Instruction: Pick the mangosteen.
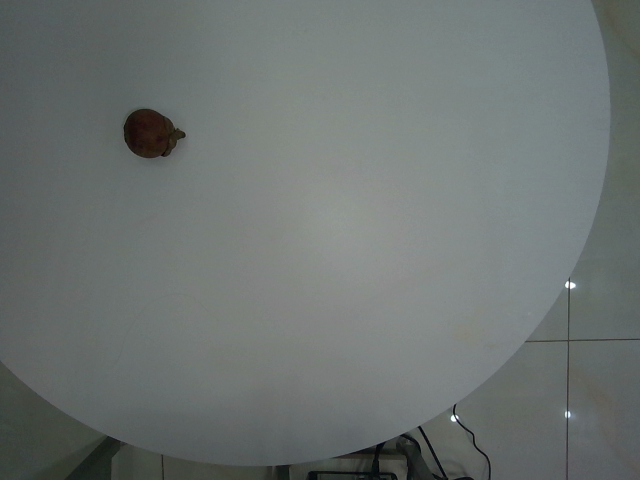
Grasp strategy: vertical